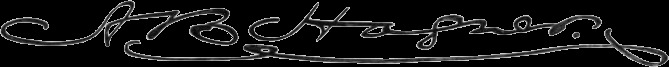
Signature of: alexander burton hagner